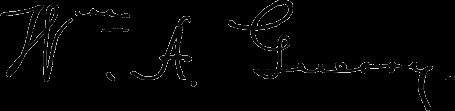
Signature of: william a guerry